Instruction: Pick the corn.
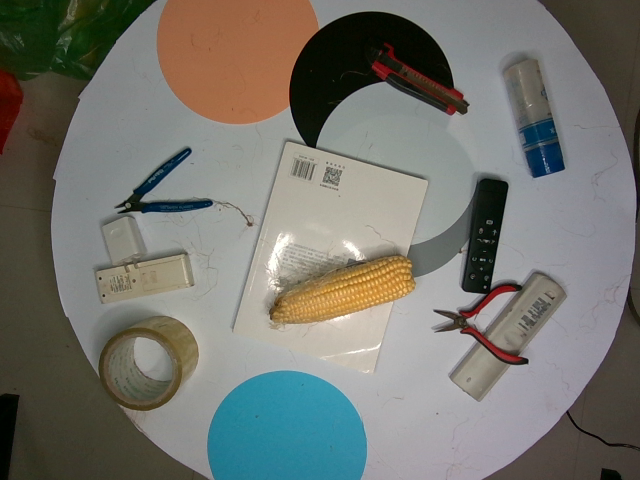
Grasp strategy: vertical